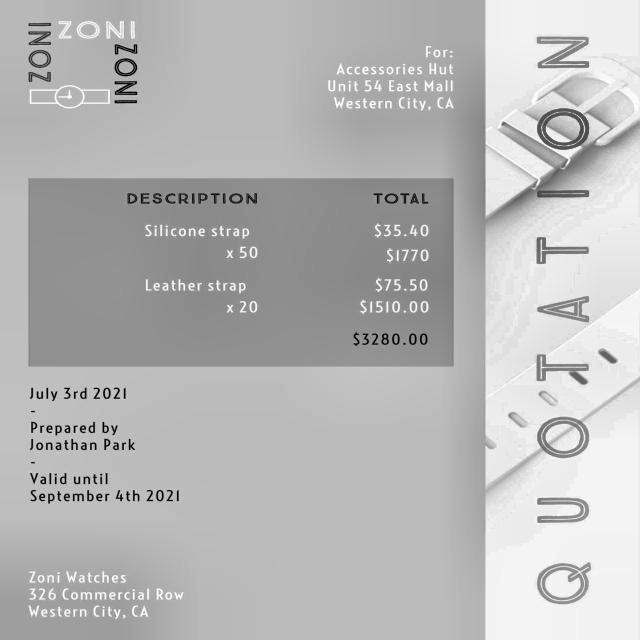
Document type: Invoice